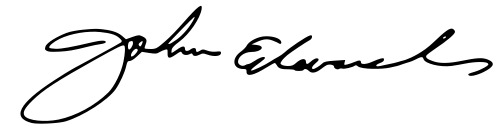
Signature of: john edwards